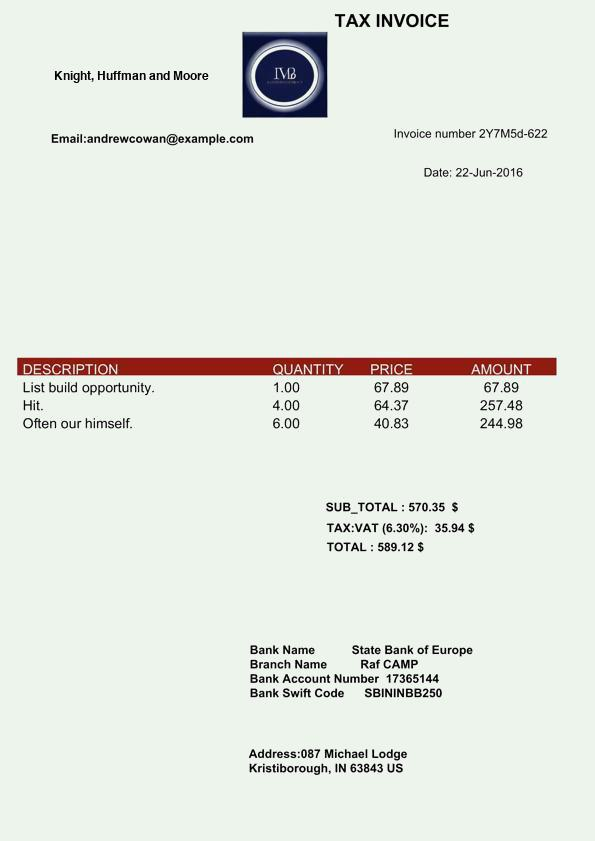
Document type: Invoice